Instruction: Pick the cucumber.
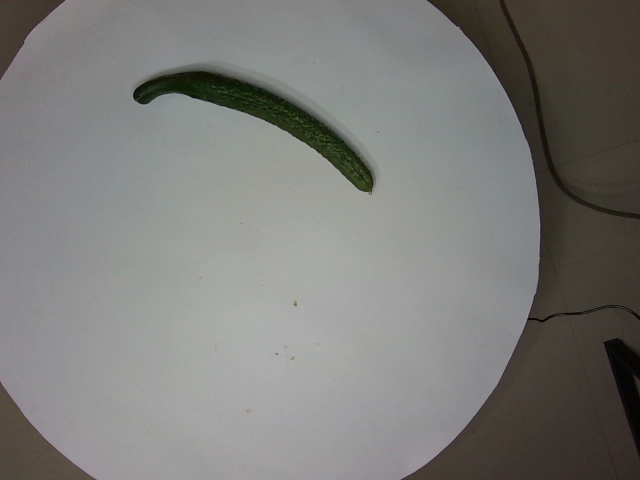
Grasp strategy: vertical